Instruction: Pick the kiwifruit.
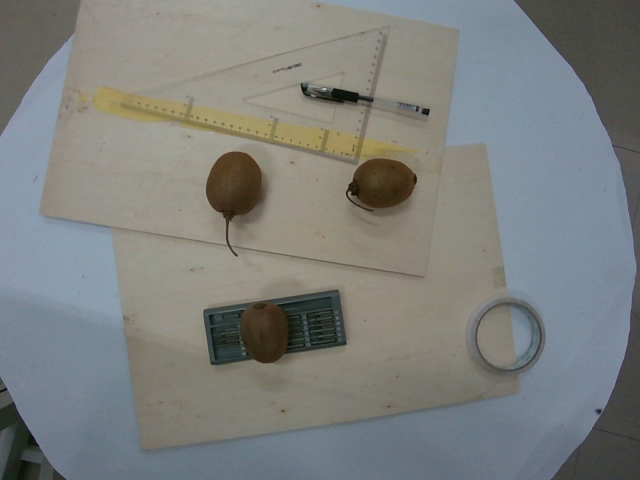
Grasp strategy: vertical